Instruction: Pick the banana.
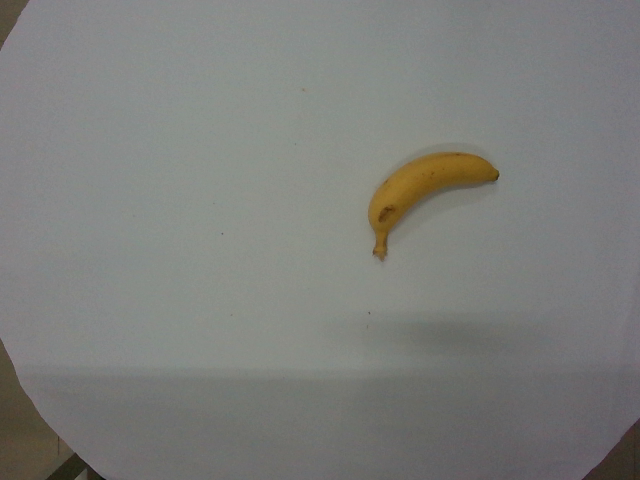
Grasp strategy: vertical